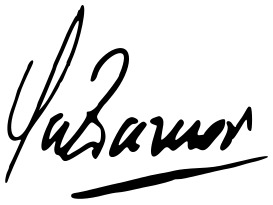
Signature of: jaime paz zamora